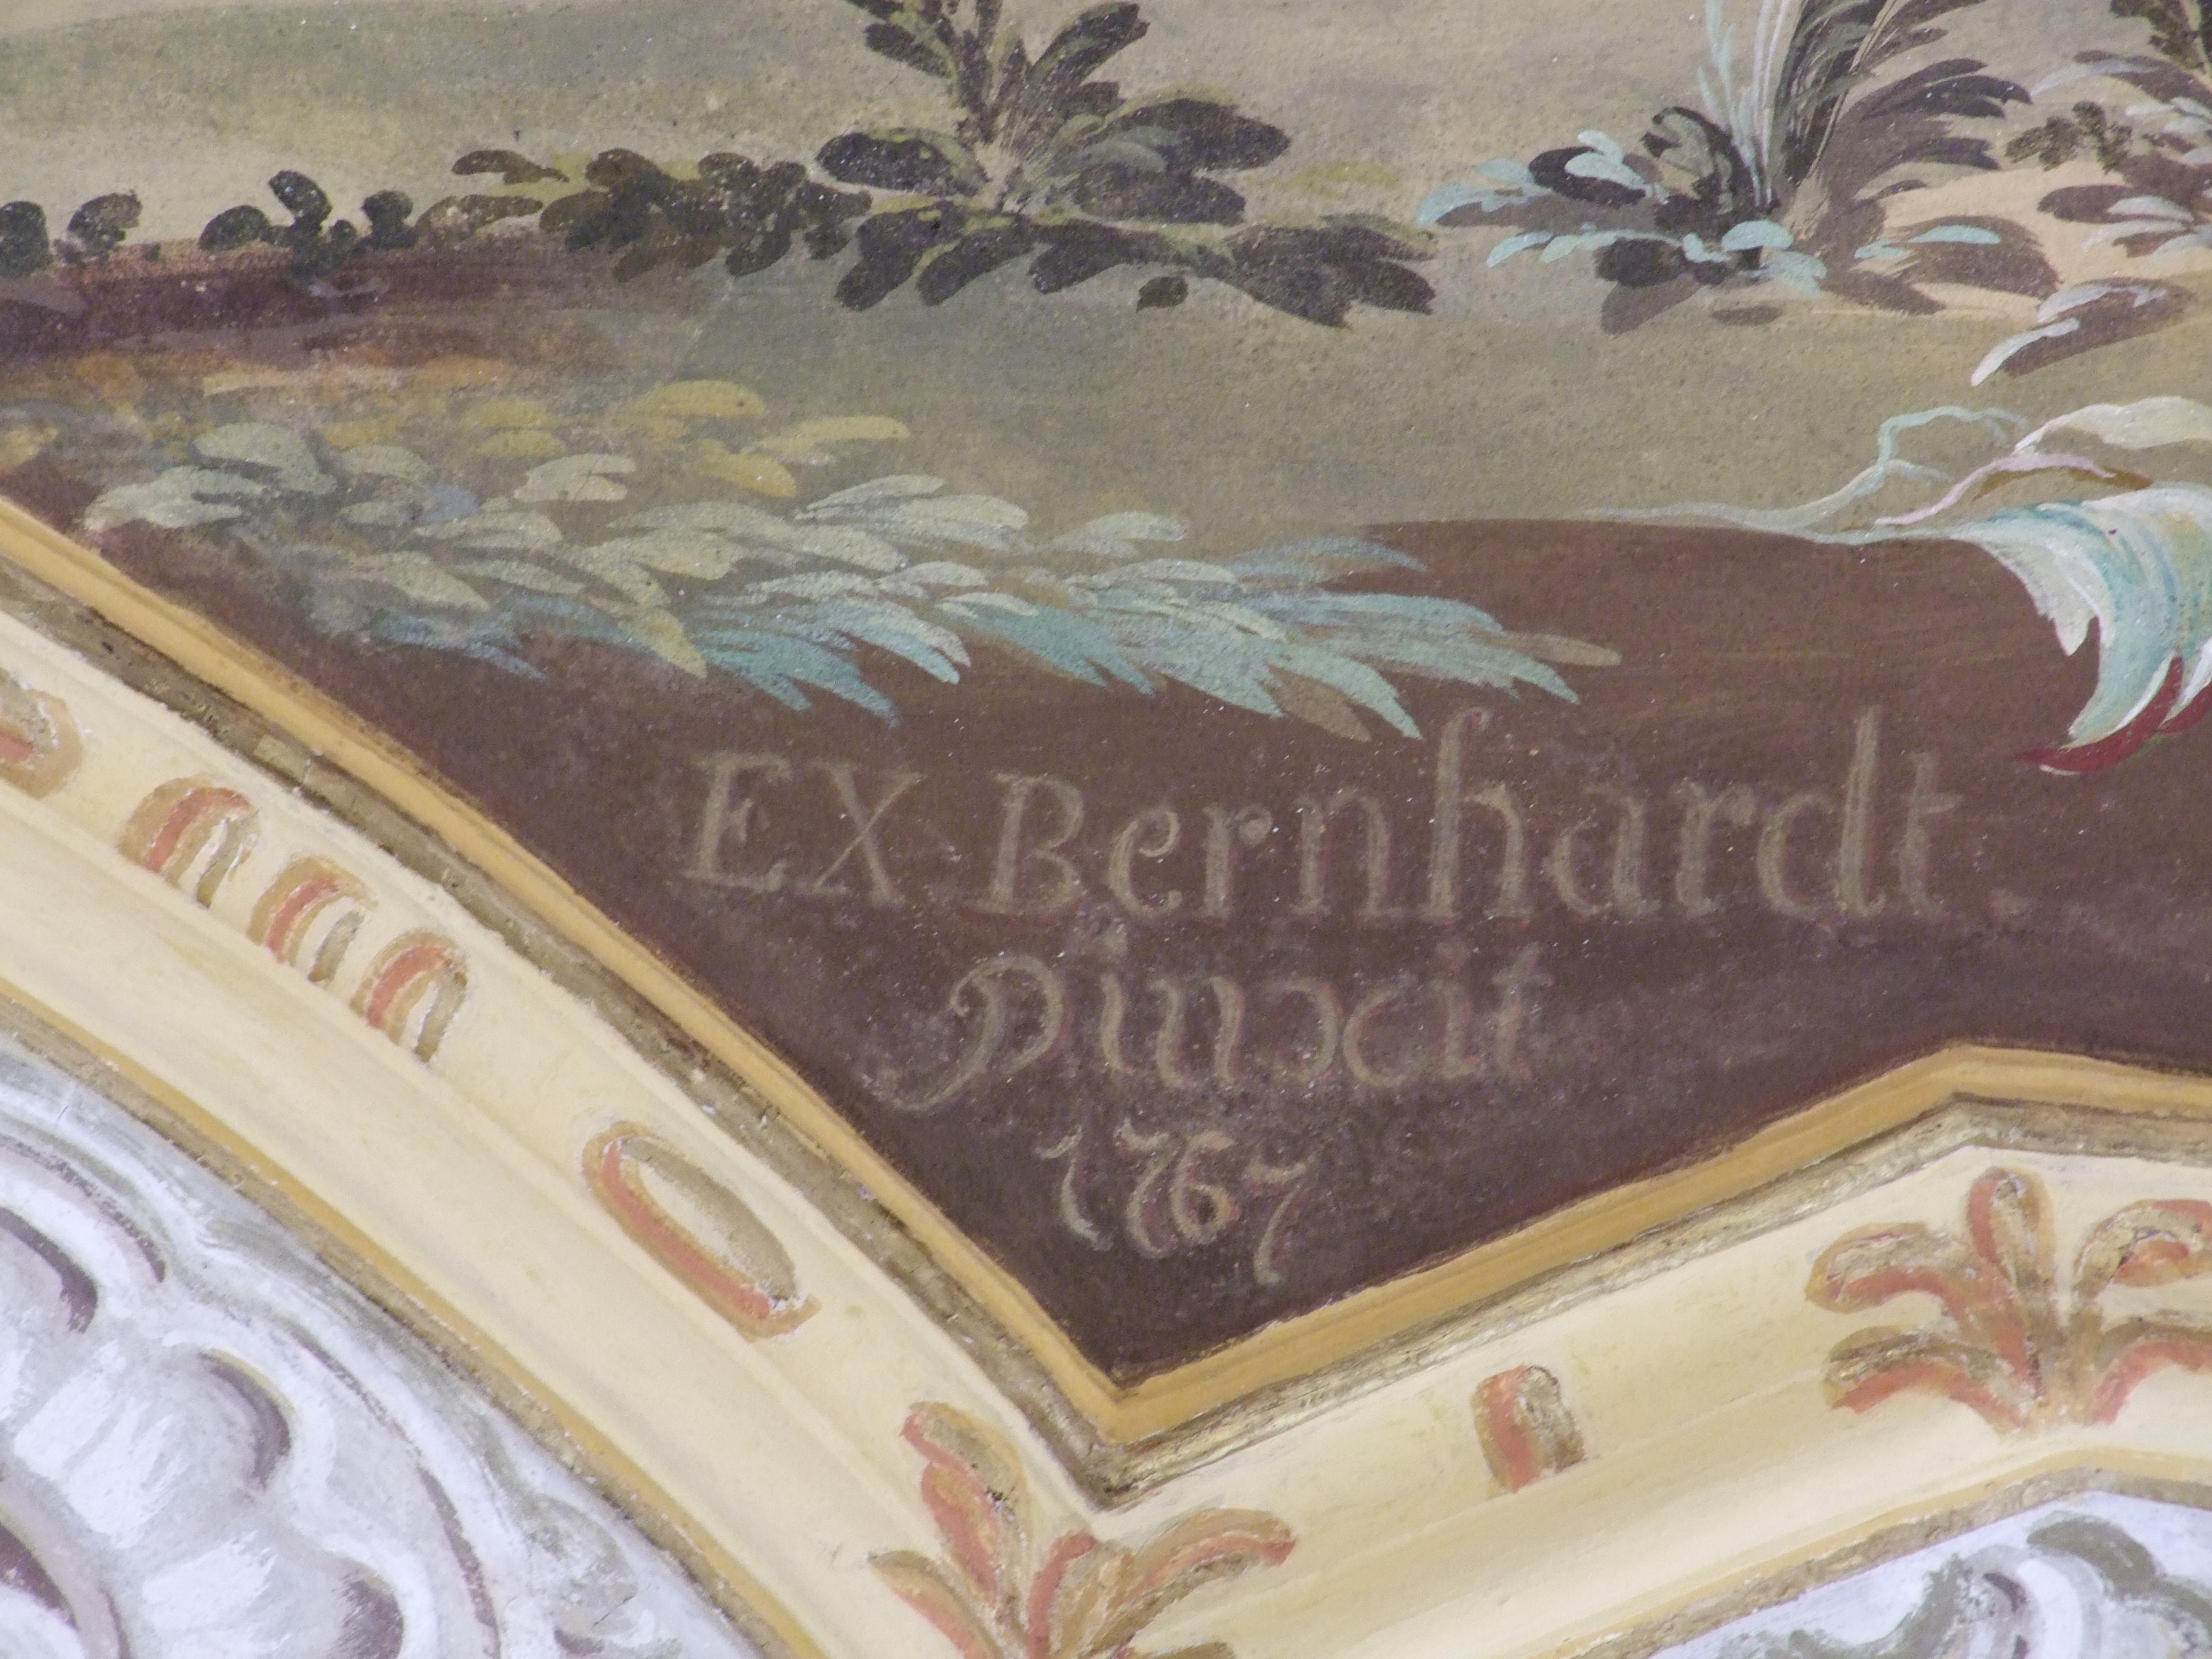
Signature of: franz xaver bernhard